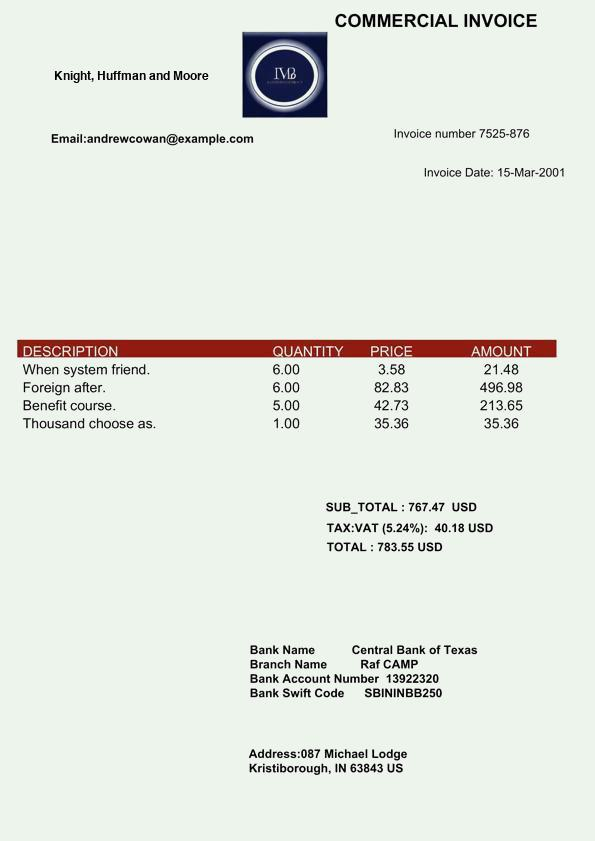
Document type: Invoice